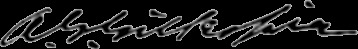
Signature of: alexander garfield gillespie